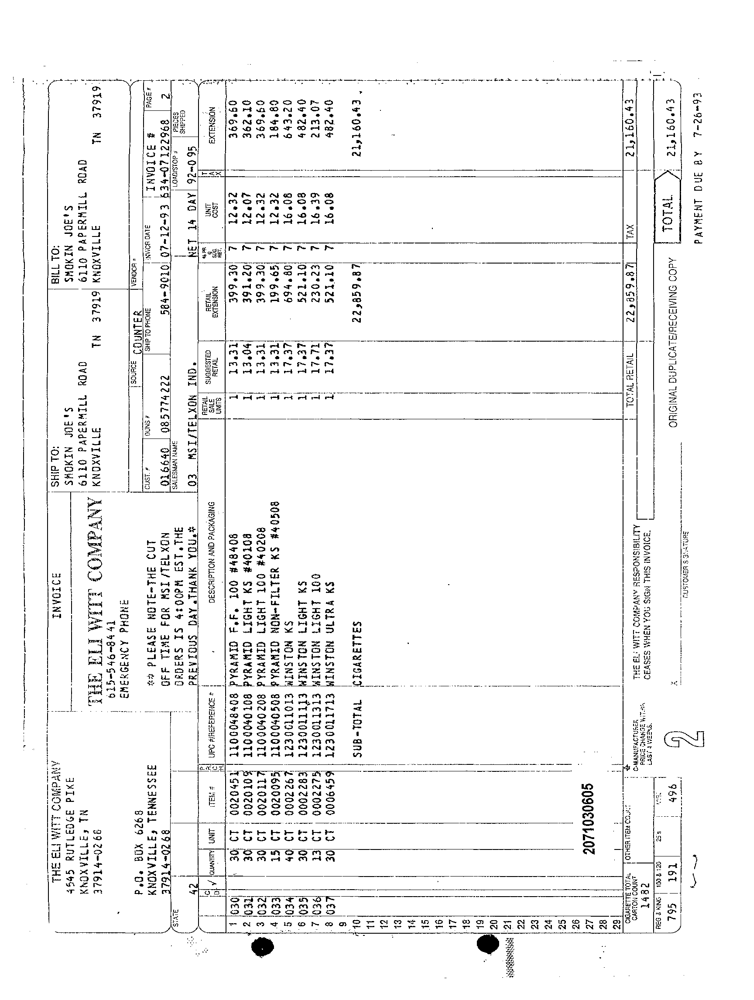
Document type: Invoice